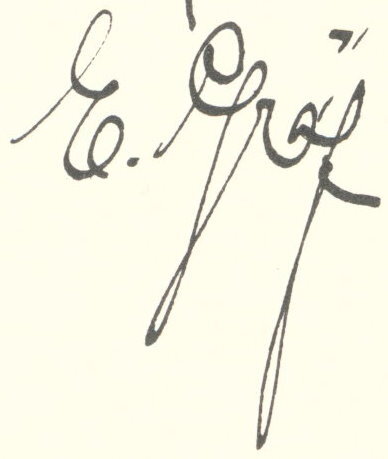
Signature of: eduard gräf